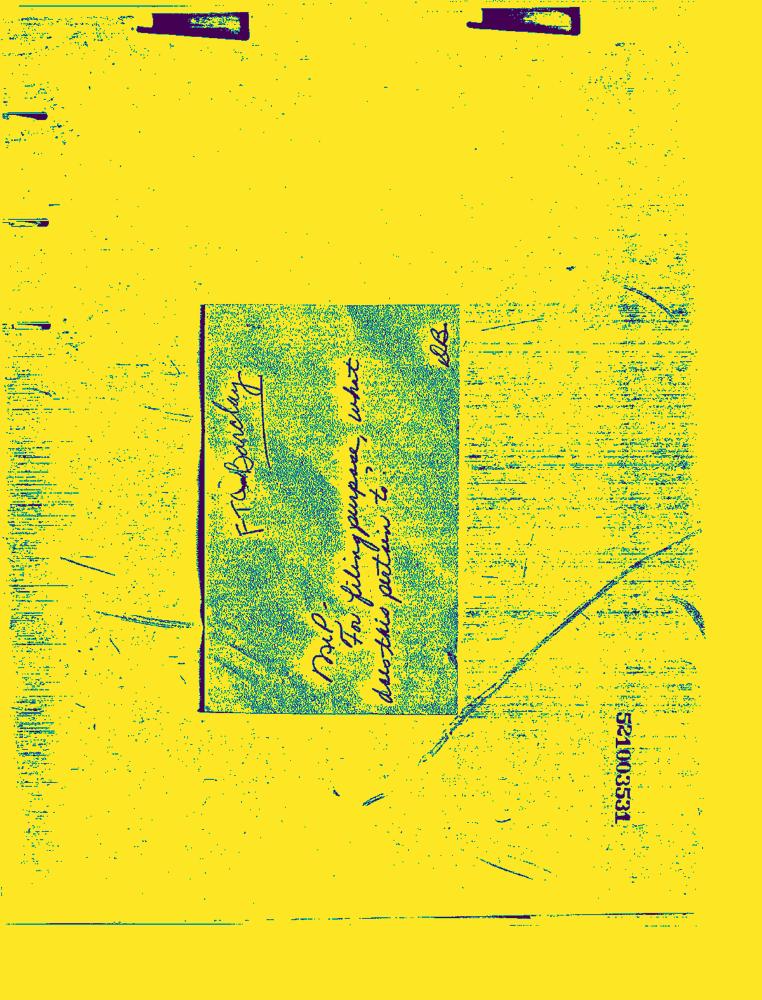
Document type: Resume-Doc